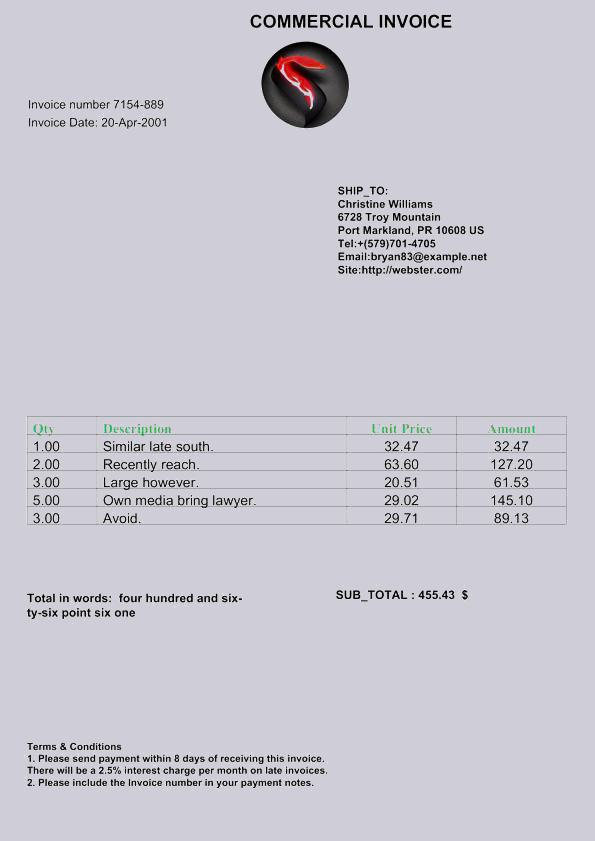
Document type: Invoice